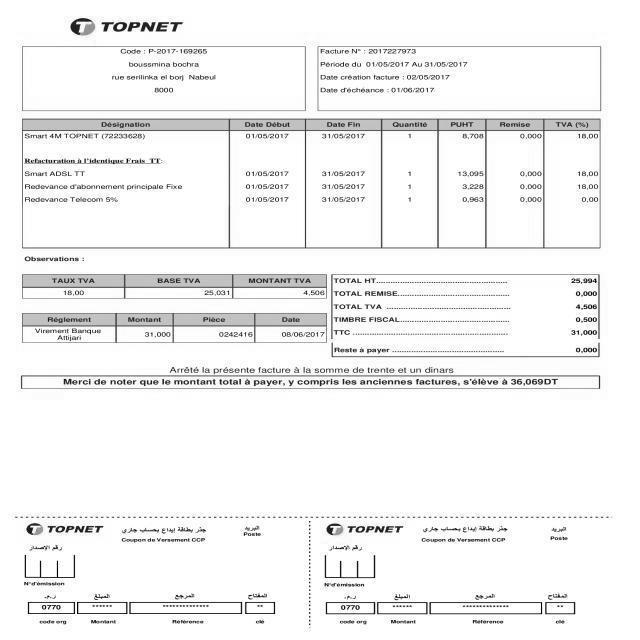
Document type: Invoice